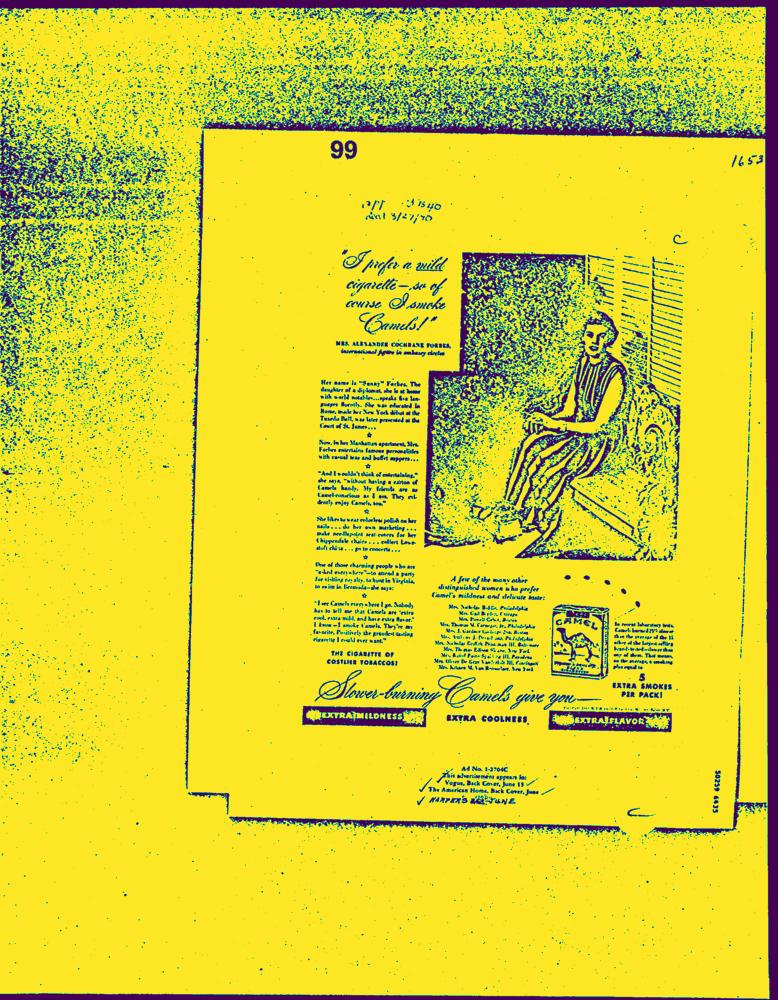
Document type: AD